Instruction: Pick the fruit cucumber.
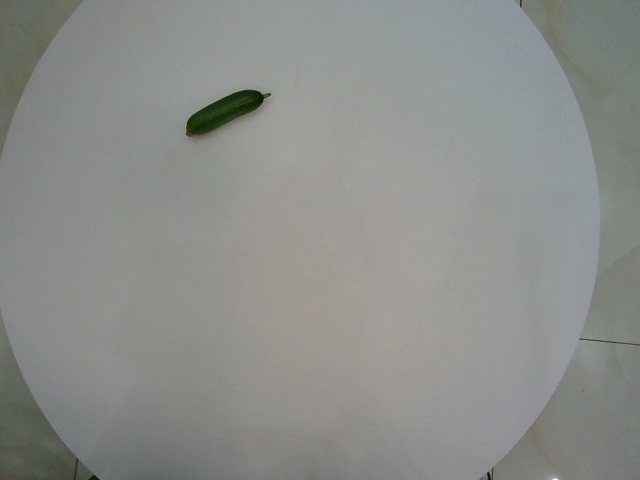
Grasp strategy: vertical